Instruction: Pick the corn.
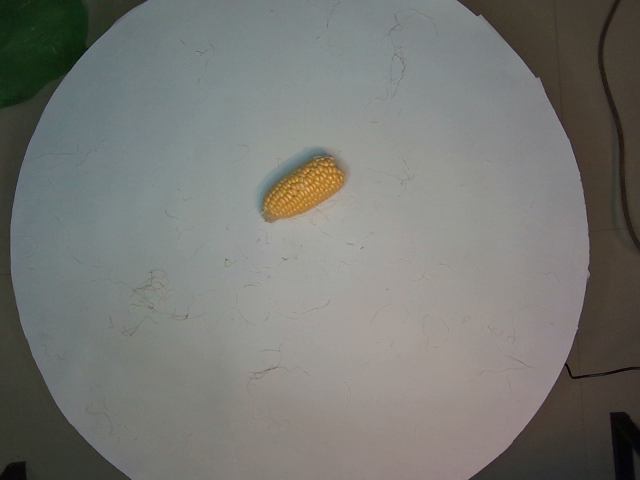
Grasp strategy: vertical